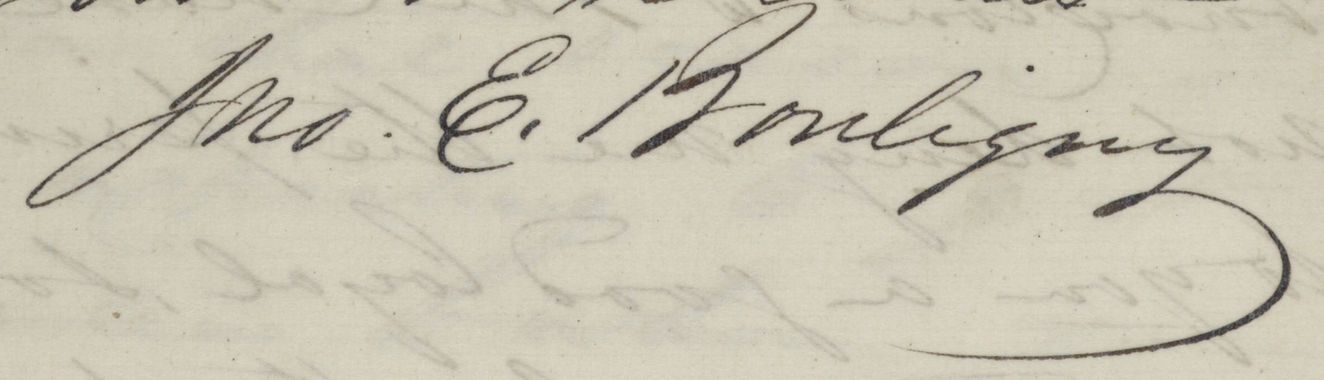
Signature of: john edward bouligny